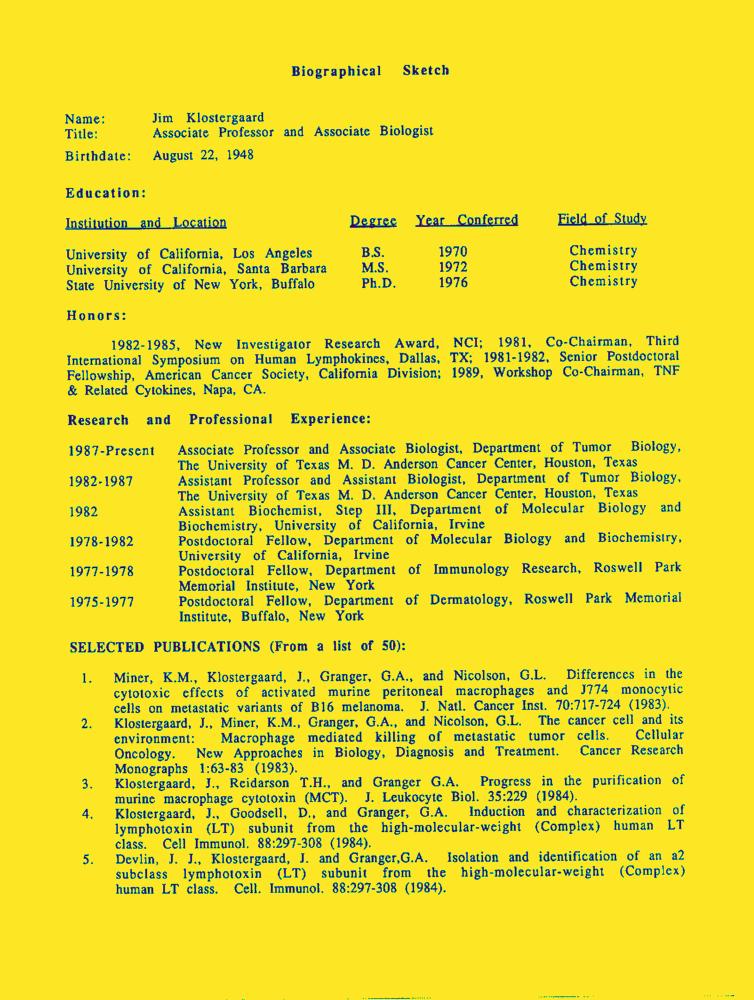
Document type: Resume-Doc